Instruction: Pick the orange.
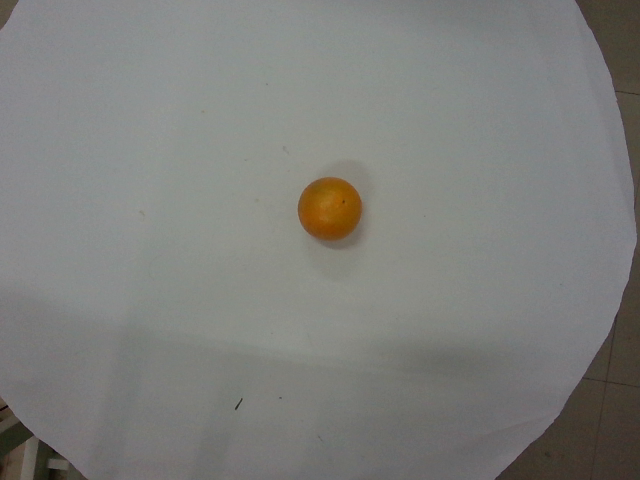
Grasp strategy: vertical